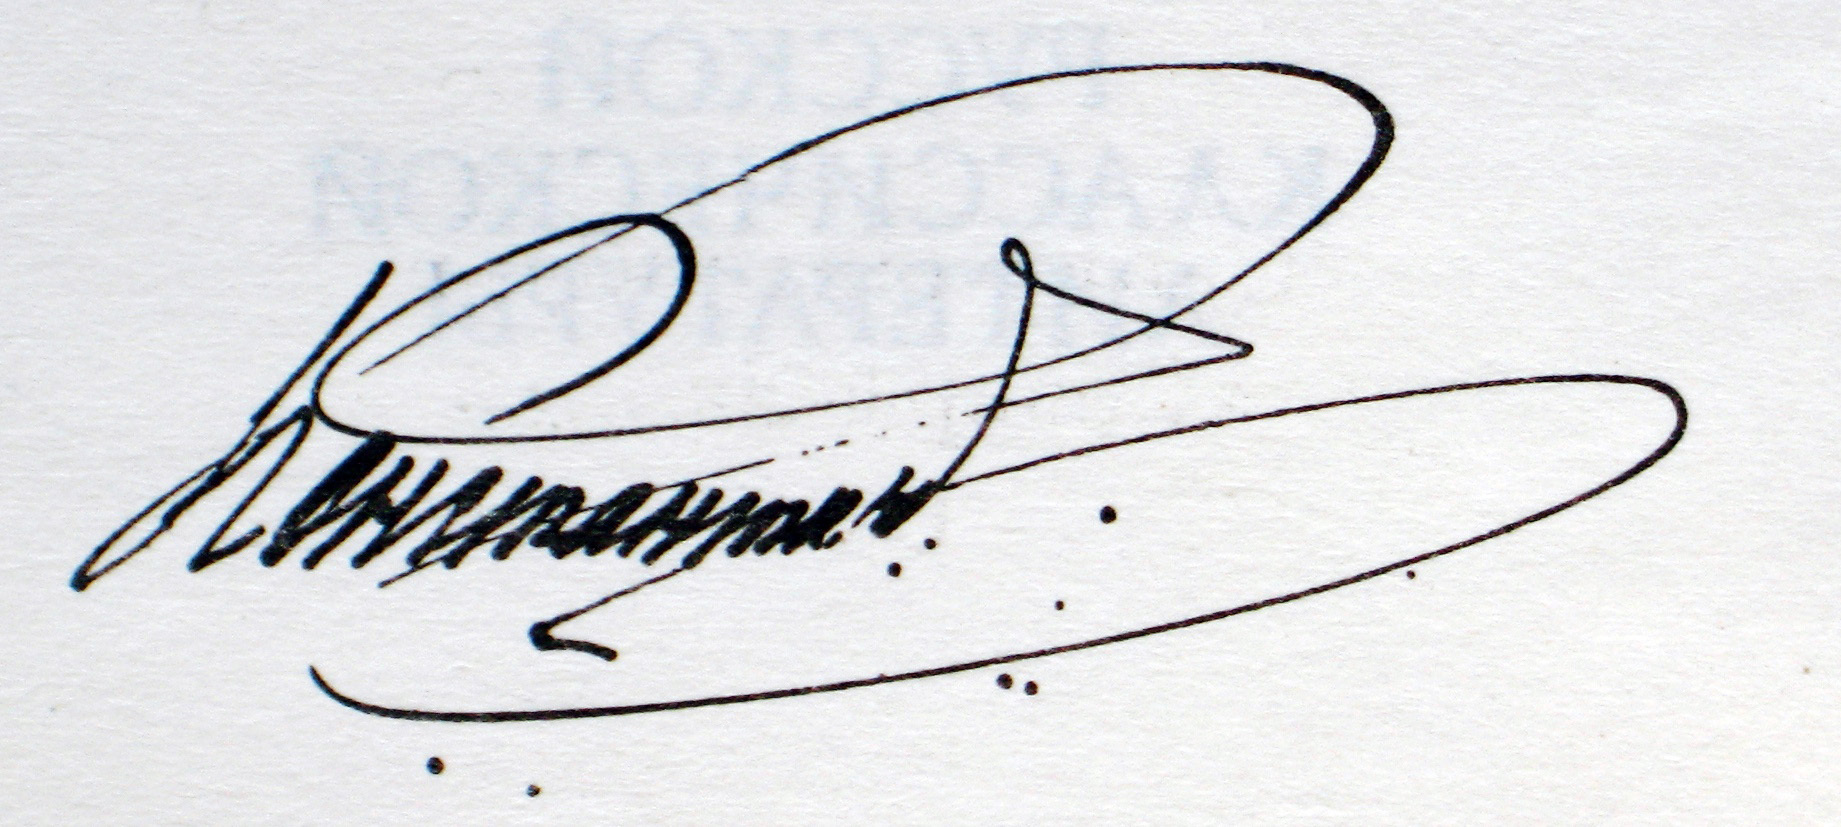
Signature of: grand duke konstantin konstantinovich of russia